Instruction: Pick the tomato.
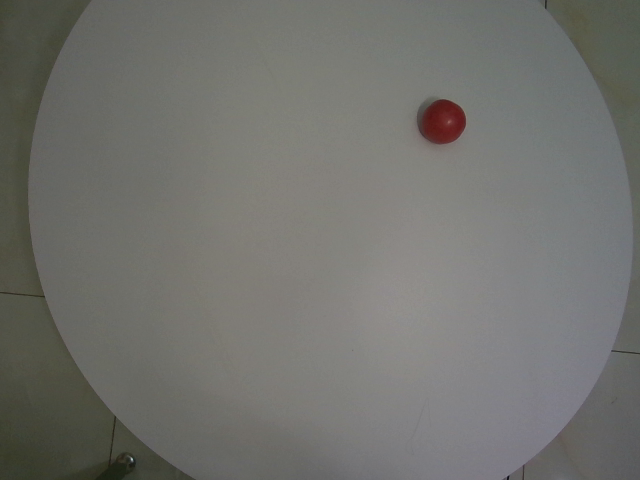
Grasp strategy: vertical